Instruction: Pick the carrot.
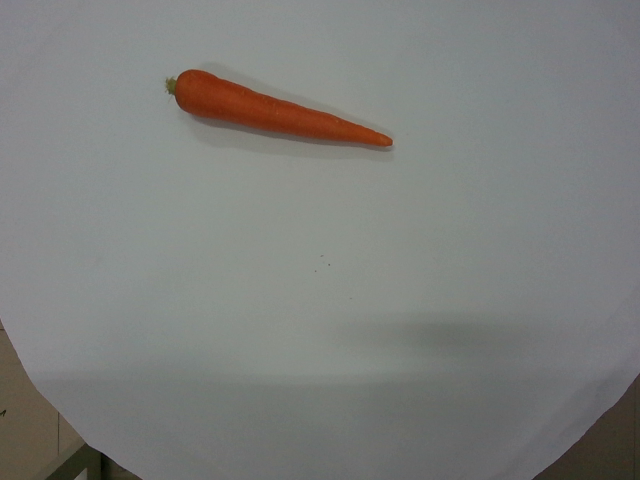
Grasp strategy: vertical